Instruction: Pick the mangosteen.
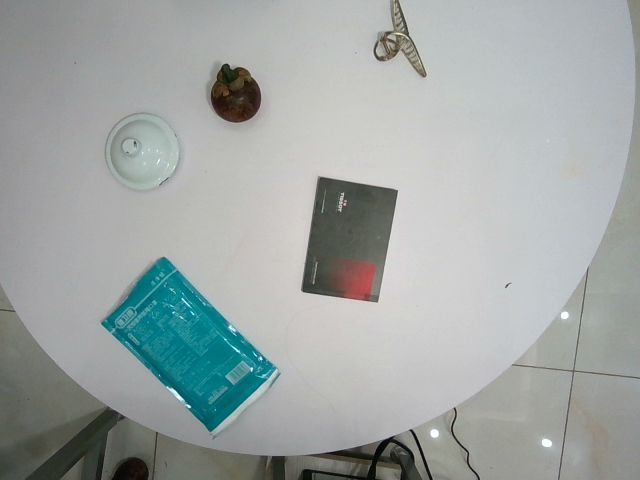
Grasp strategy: vertical